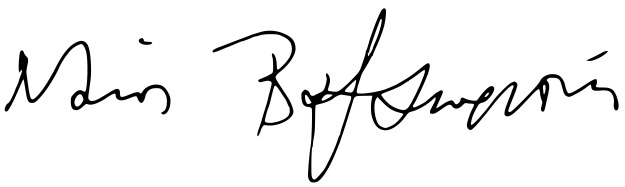
Signature of: nanos valaoritis